Retrieve the amount in words, amount in figures, name of the payee, date on the cheque, and the bank name from the image.
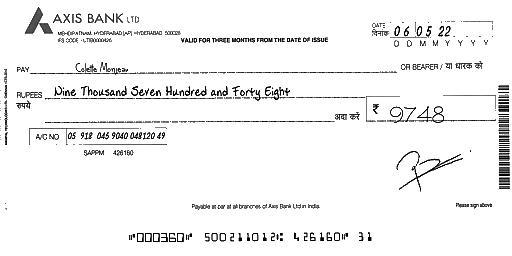
amt_in_words: Nine Thousand Seven Hundred and Forty Eight
amt_in_figures: 9748
payee_name: Colette Monjeau
bank_name: AXIS BANK
cheque_date: 06/05/22